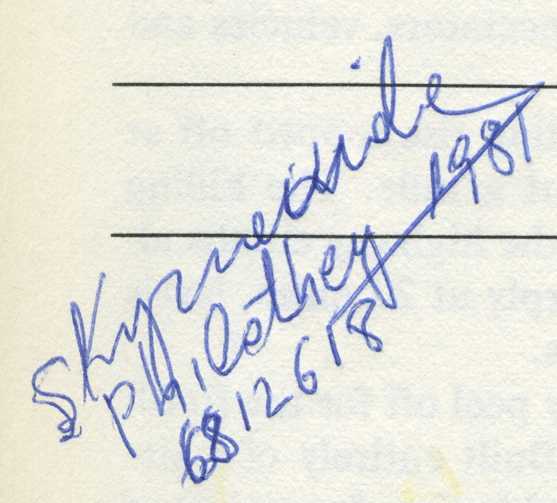
Signature of: stilianos kyriakides